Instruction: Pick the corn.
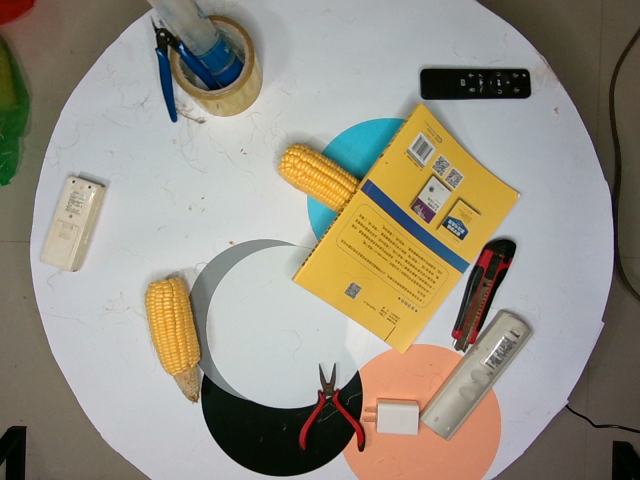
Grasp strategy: vertical